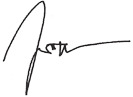
Signature of: scott walker